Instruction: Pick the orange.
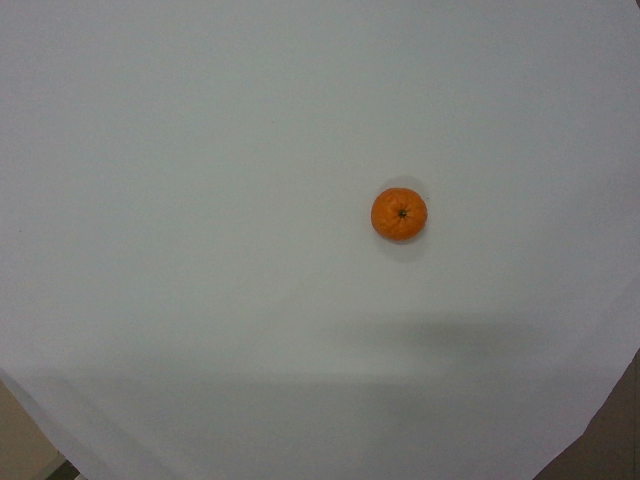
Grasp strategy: vertical